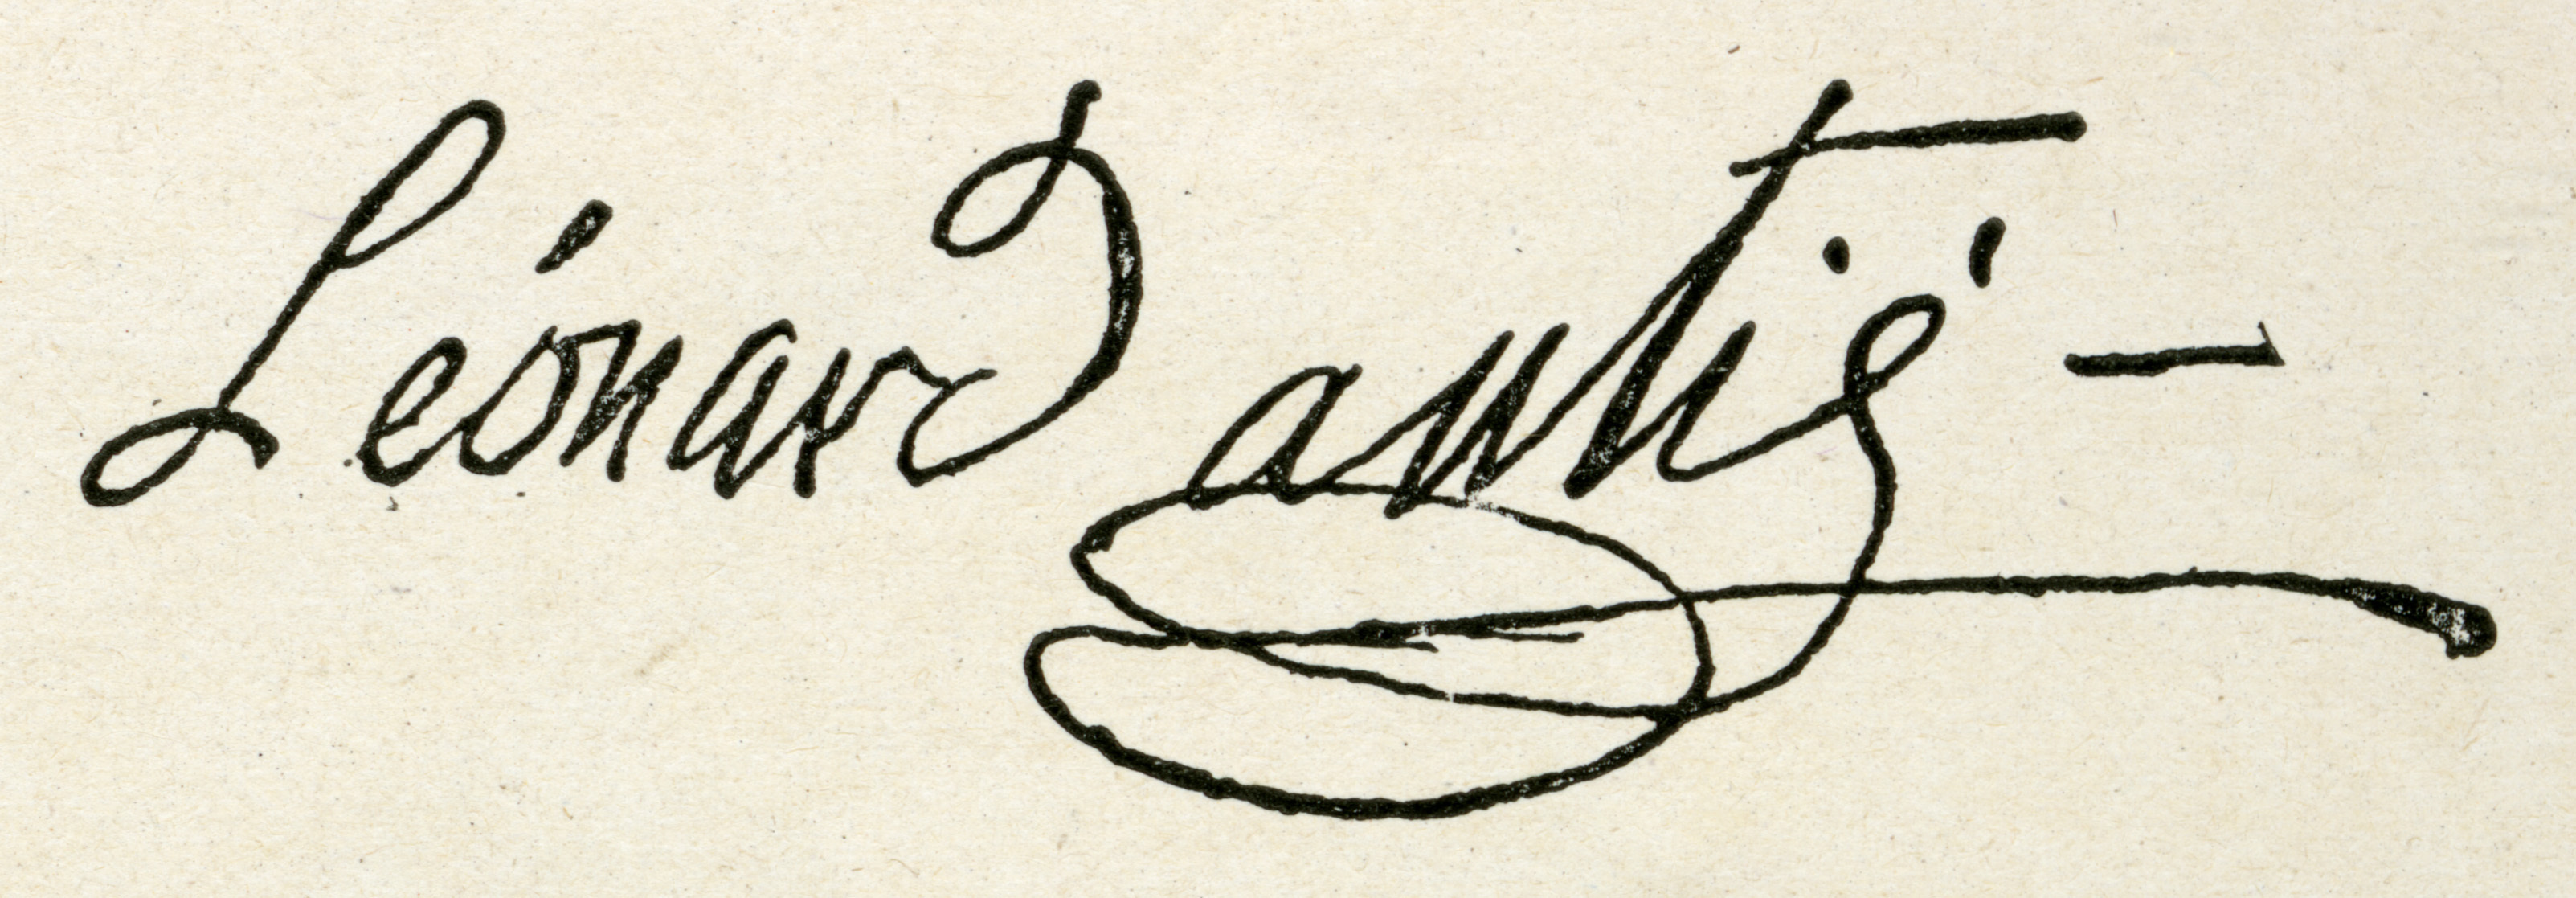
Signature of: léonard autié